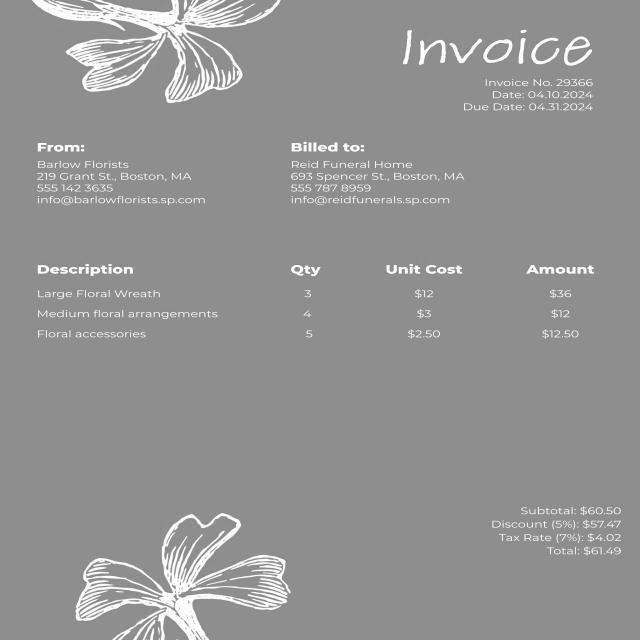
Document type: Invoice